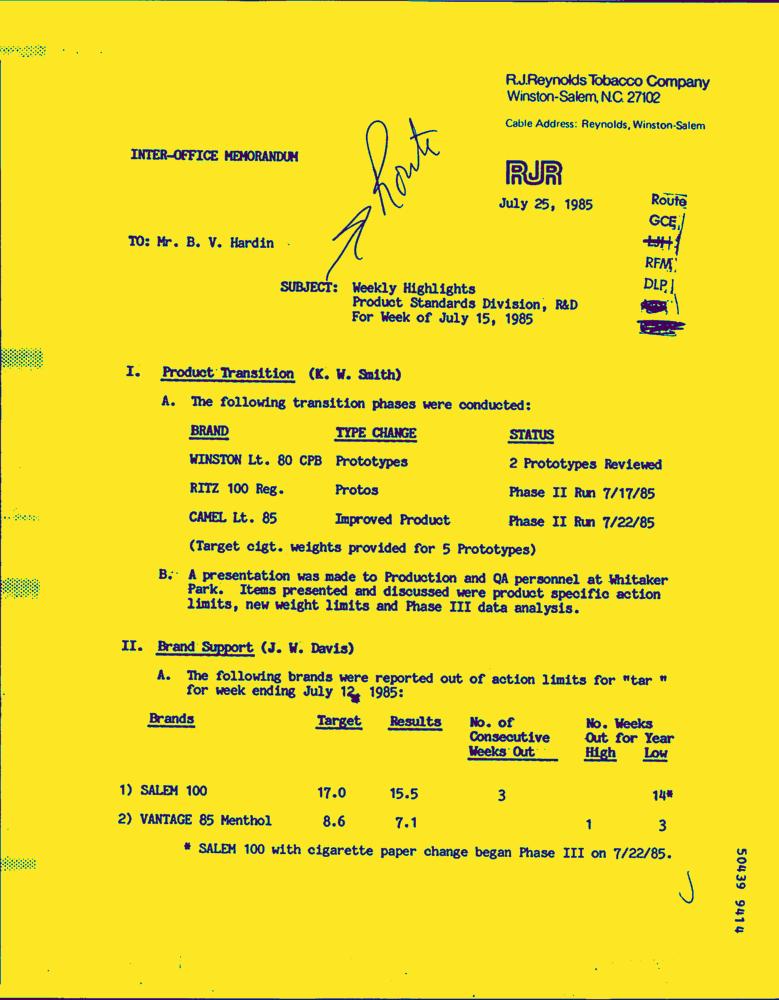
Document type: Letter-Doc